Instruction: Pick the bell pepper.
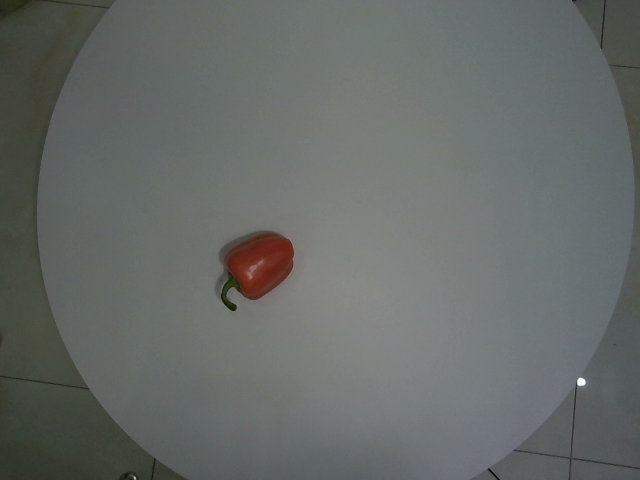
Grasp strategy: vertical